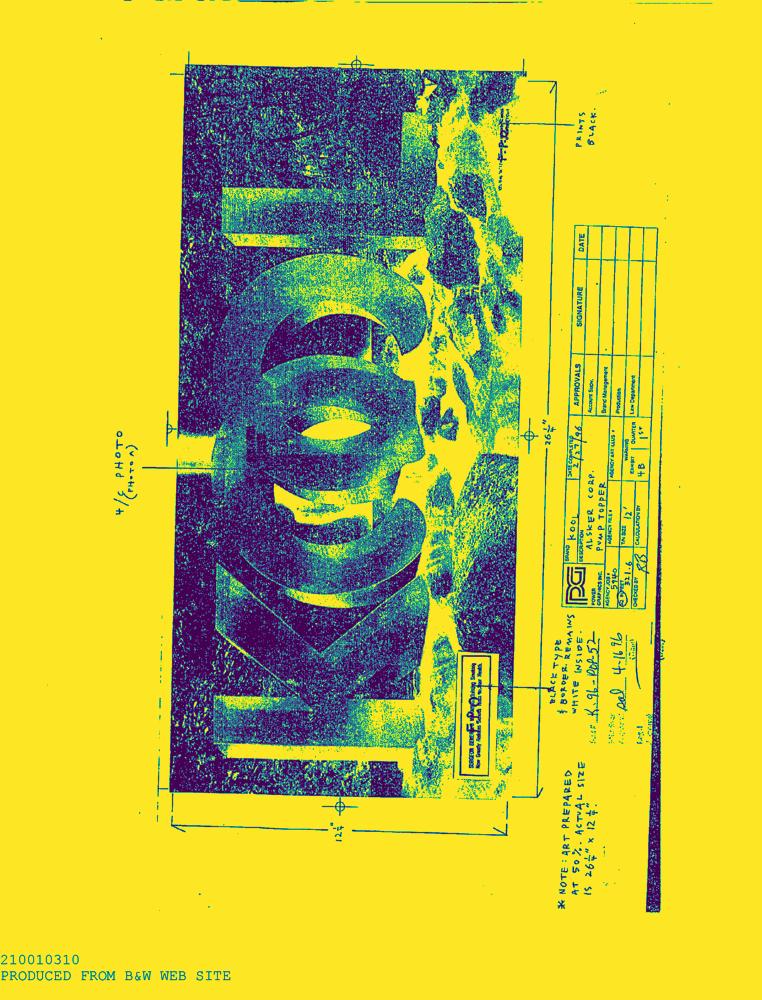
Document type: AD